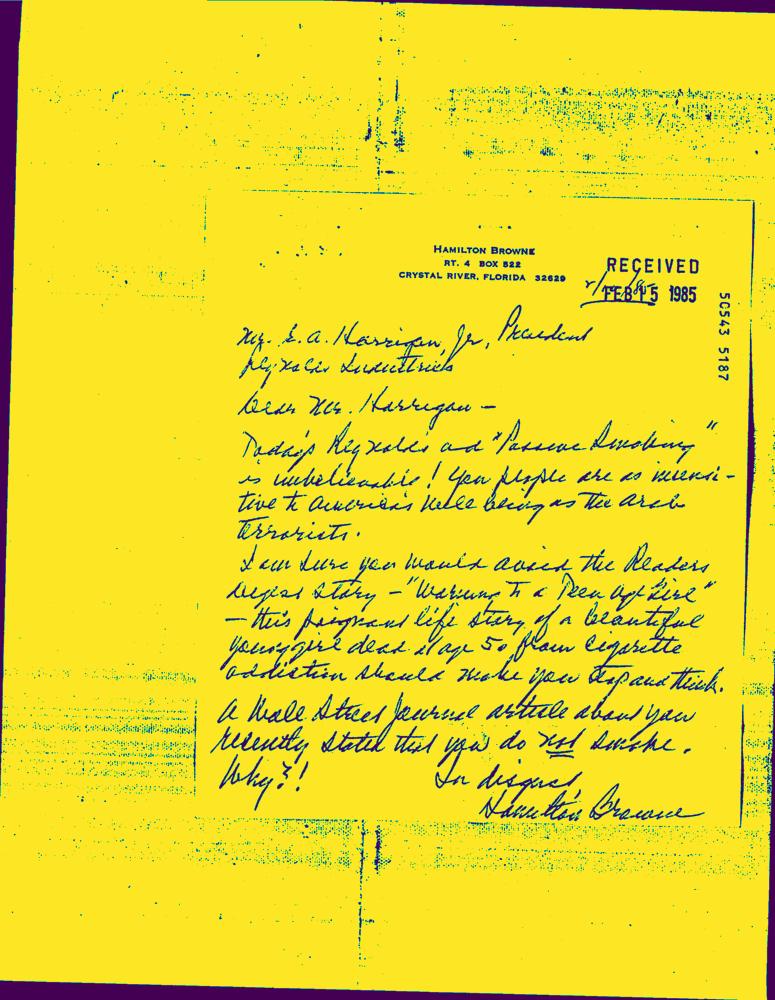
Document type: Hand-Written